Question: What is the address or location of the property listed in the document?
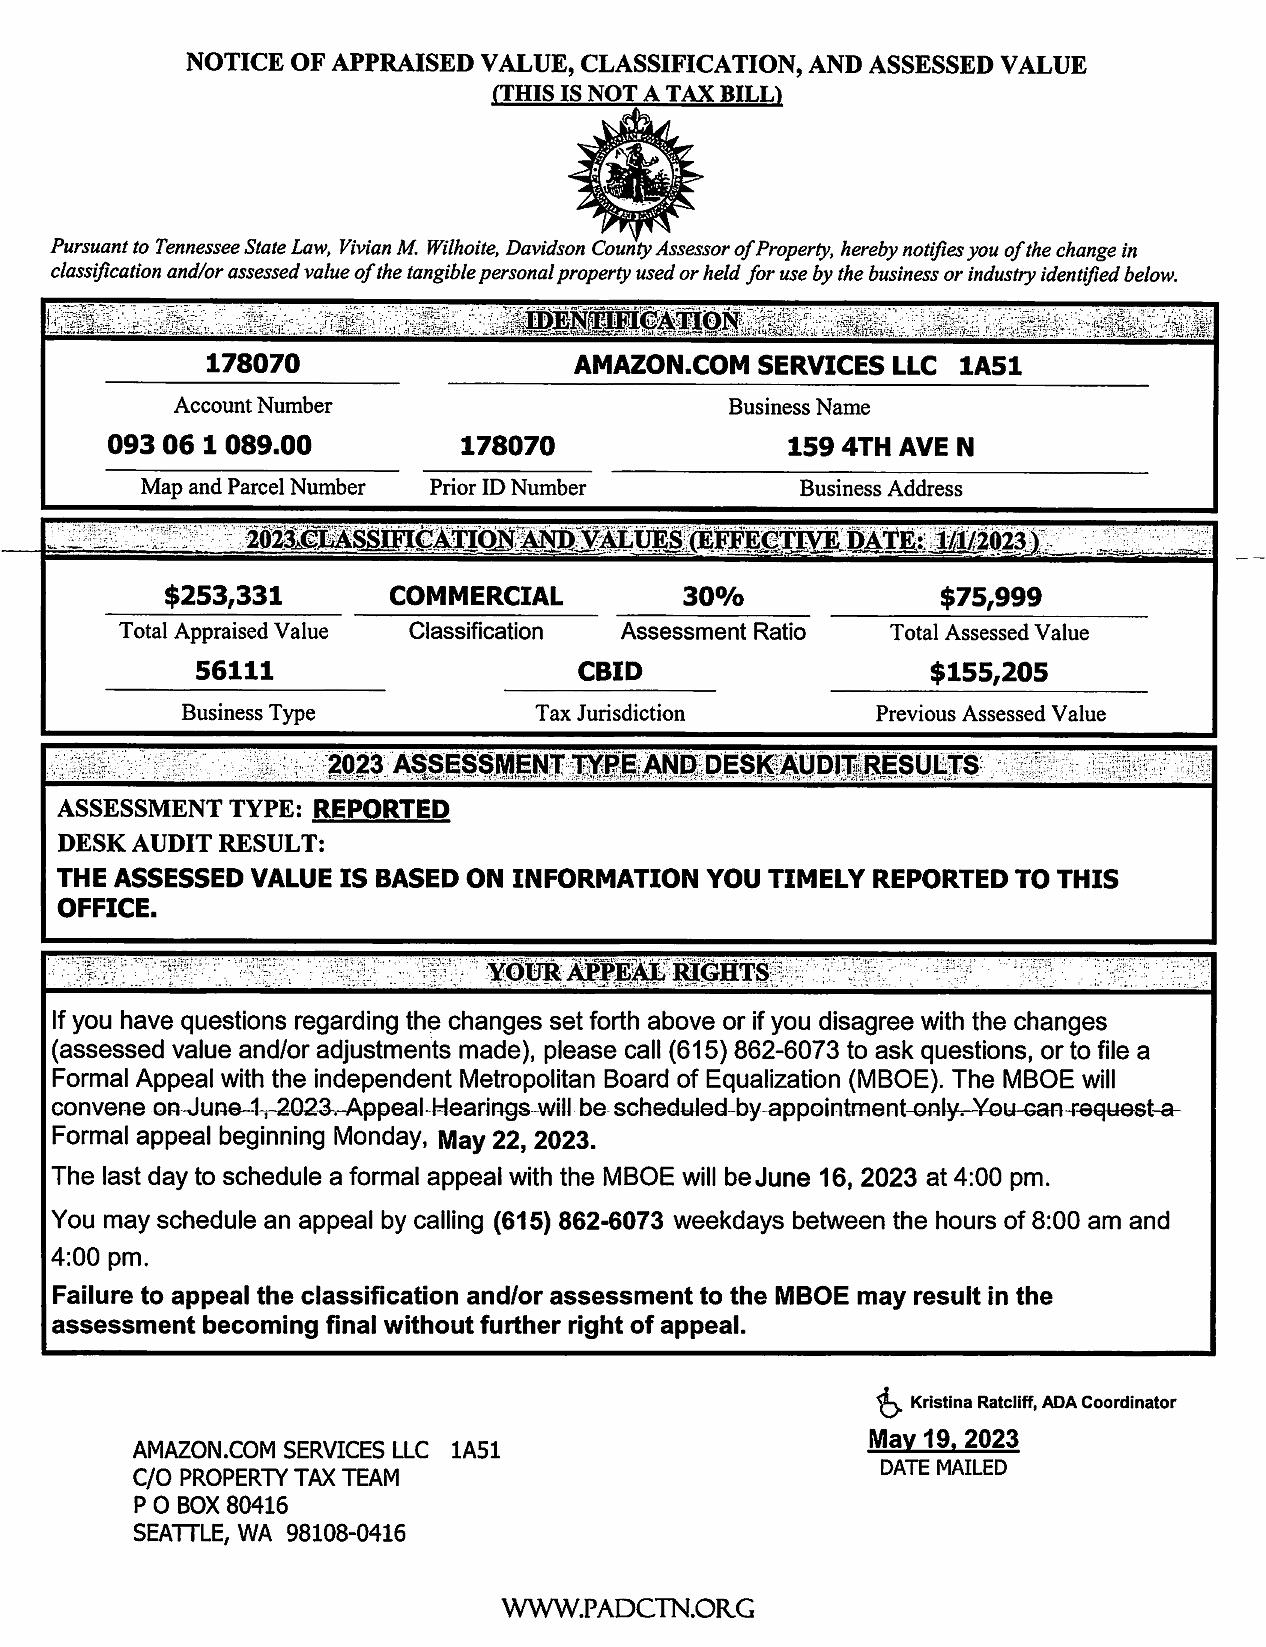
Answer: "159 4TH AVE N"